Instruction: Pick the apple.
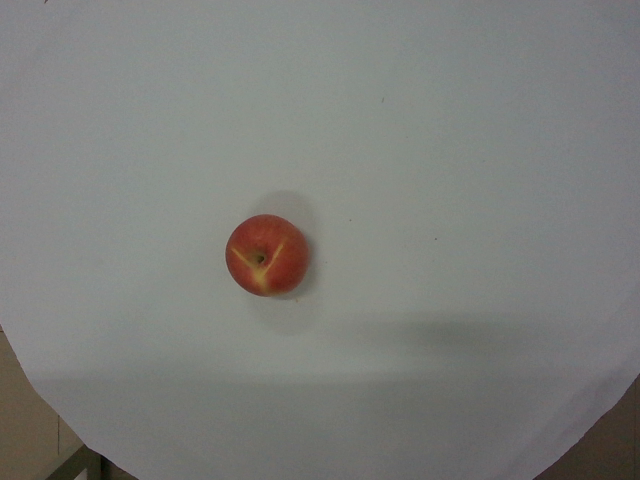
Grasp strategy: vertical